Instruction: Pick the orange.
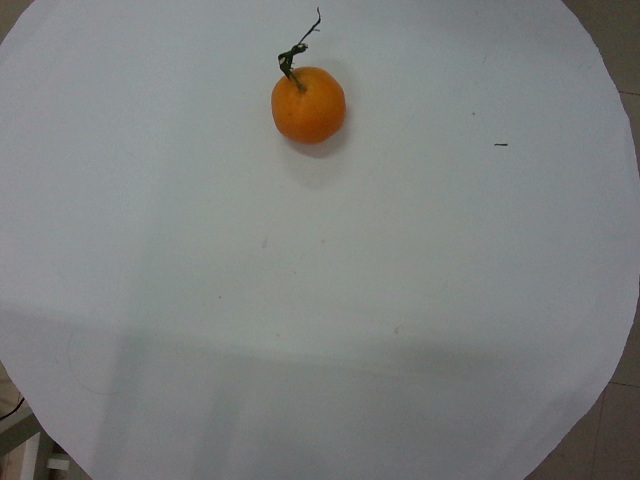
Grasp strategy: vertical